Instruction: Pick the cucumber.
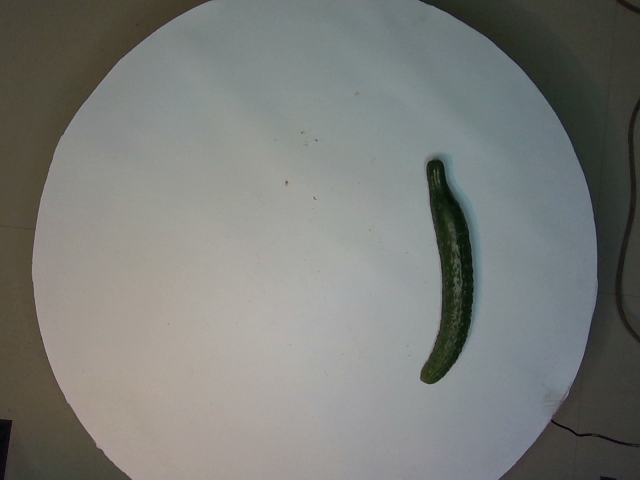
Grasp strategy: vertical